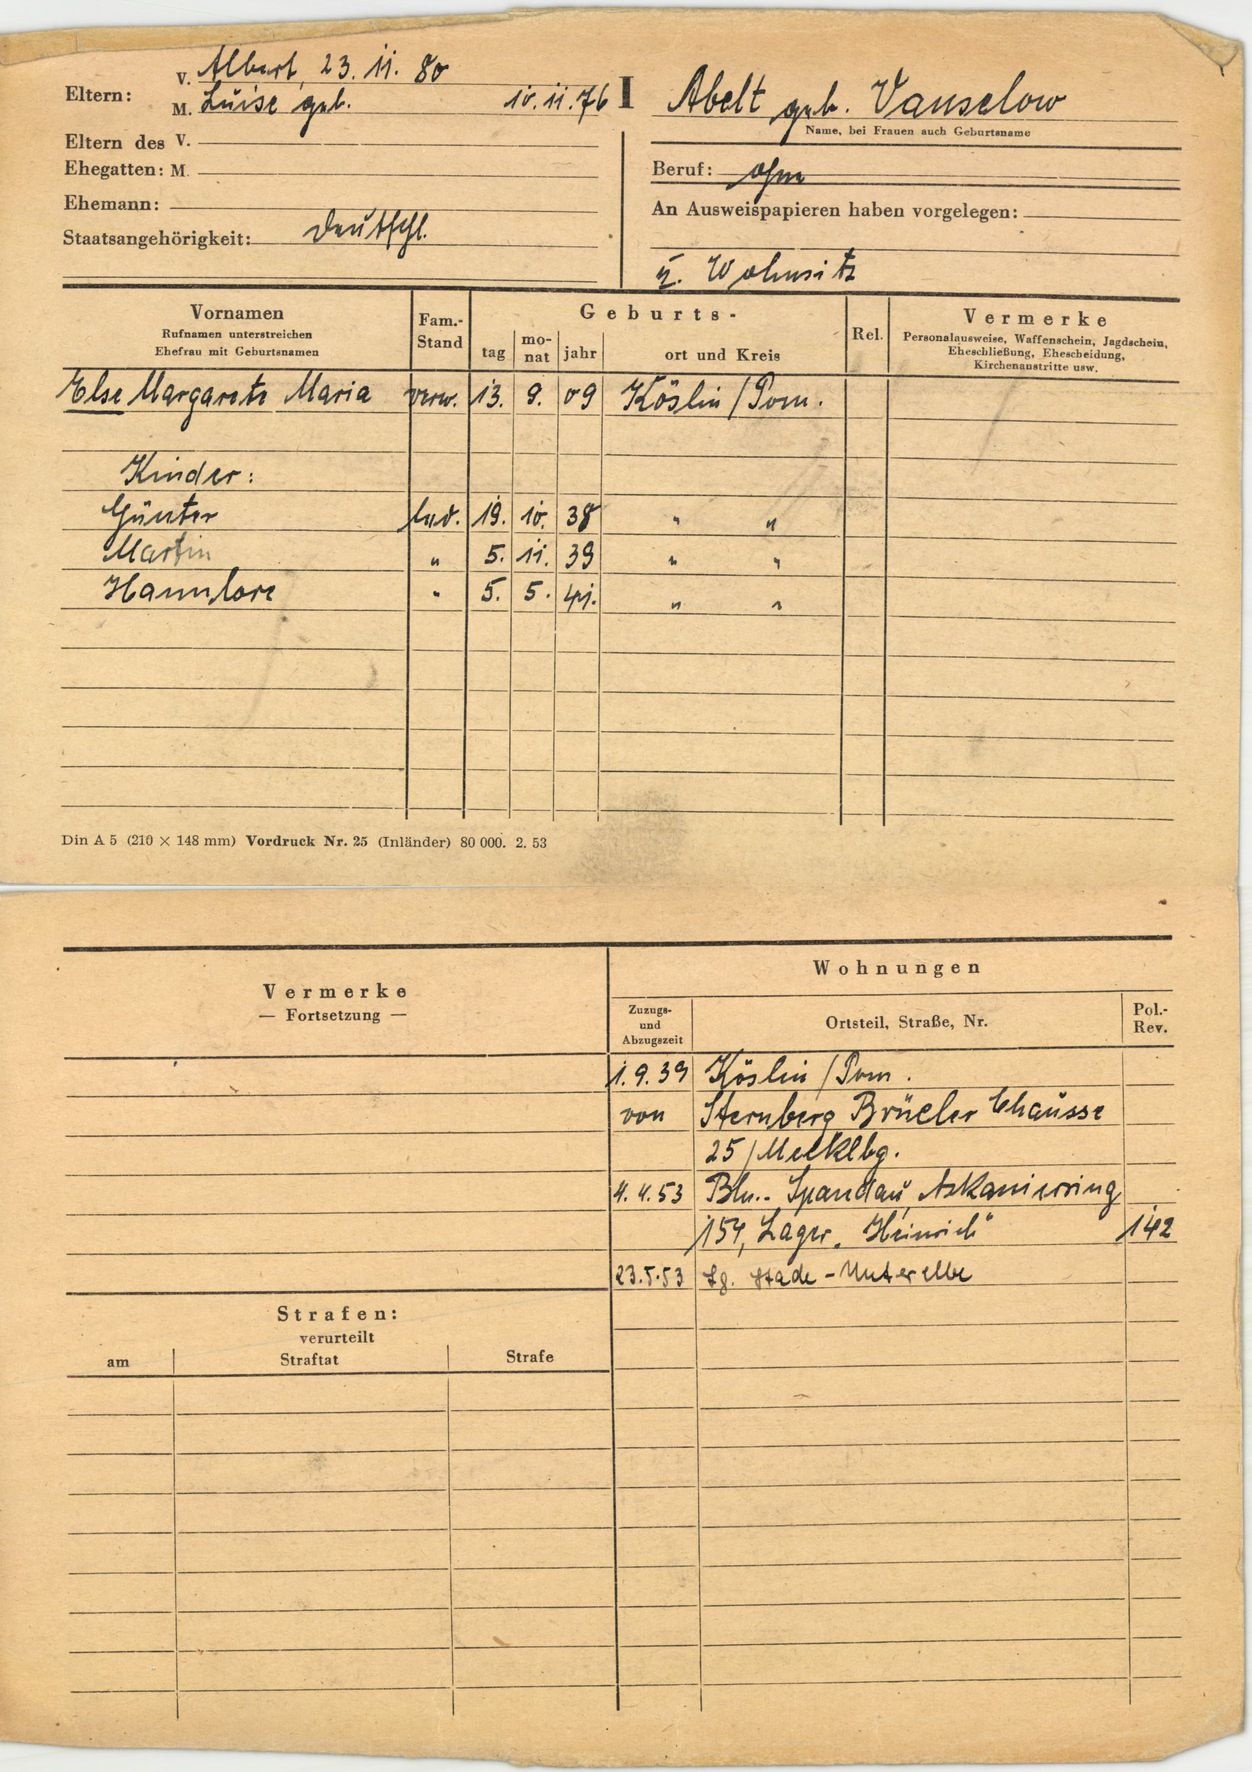
Abelt geb. Danselow